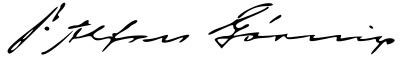
Signature of: alfons górnik